Question: How does the patient history play a role?
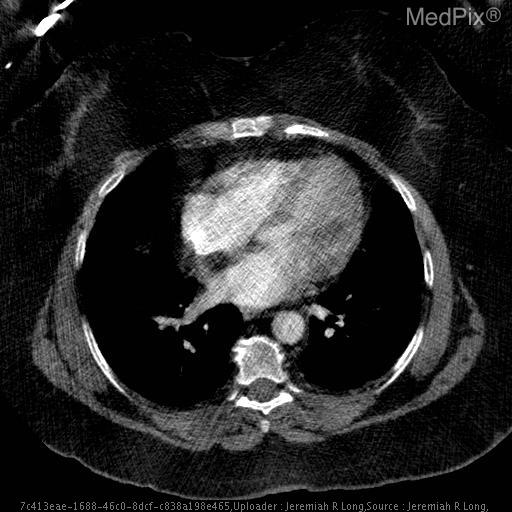
Answer: The patient's history of Shortness fo breath with concern for pulmonary embolism. is key in understanding the case.